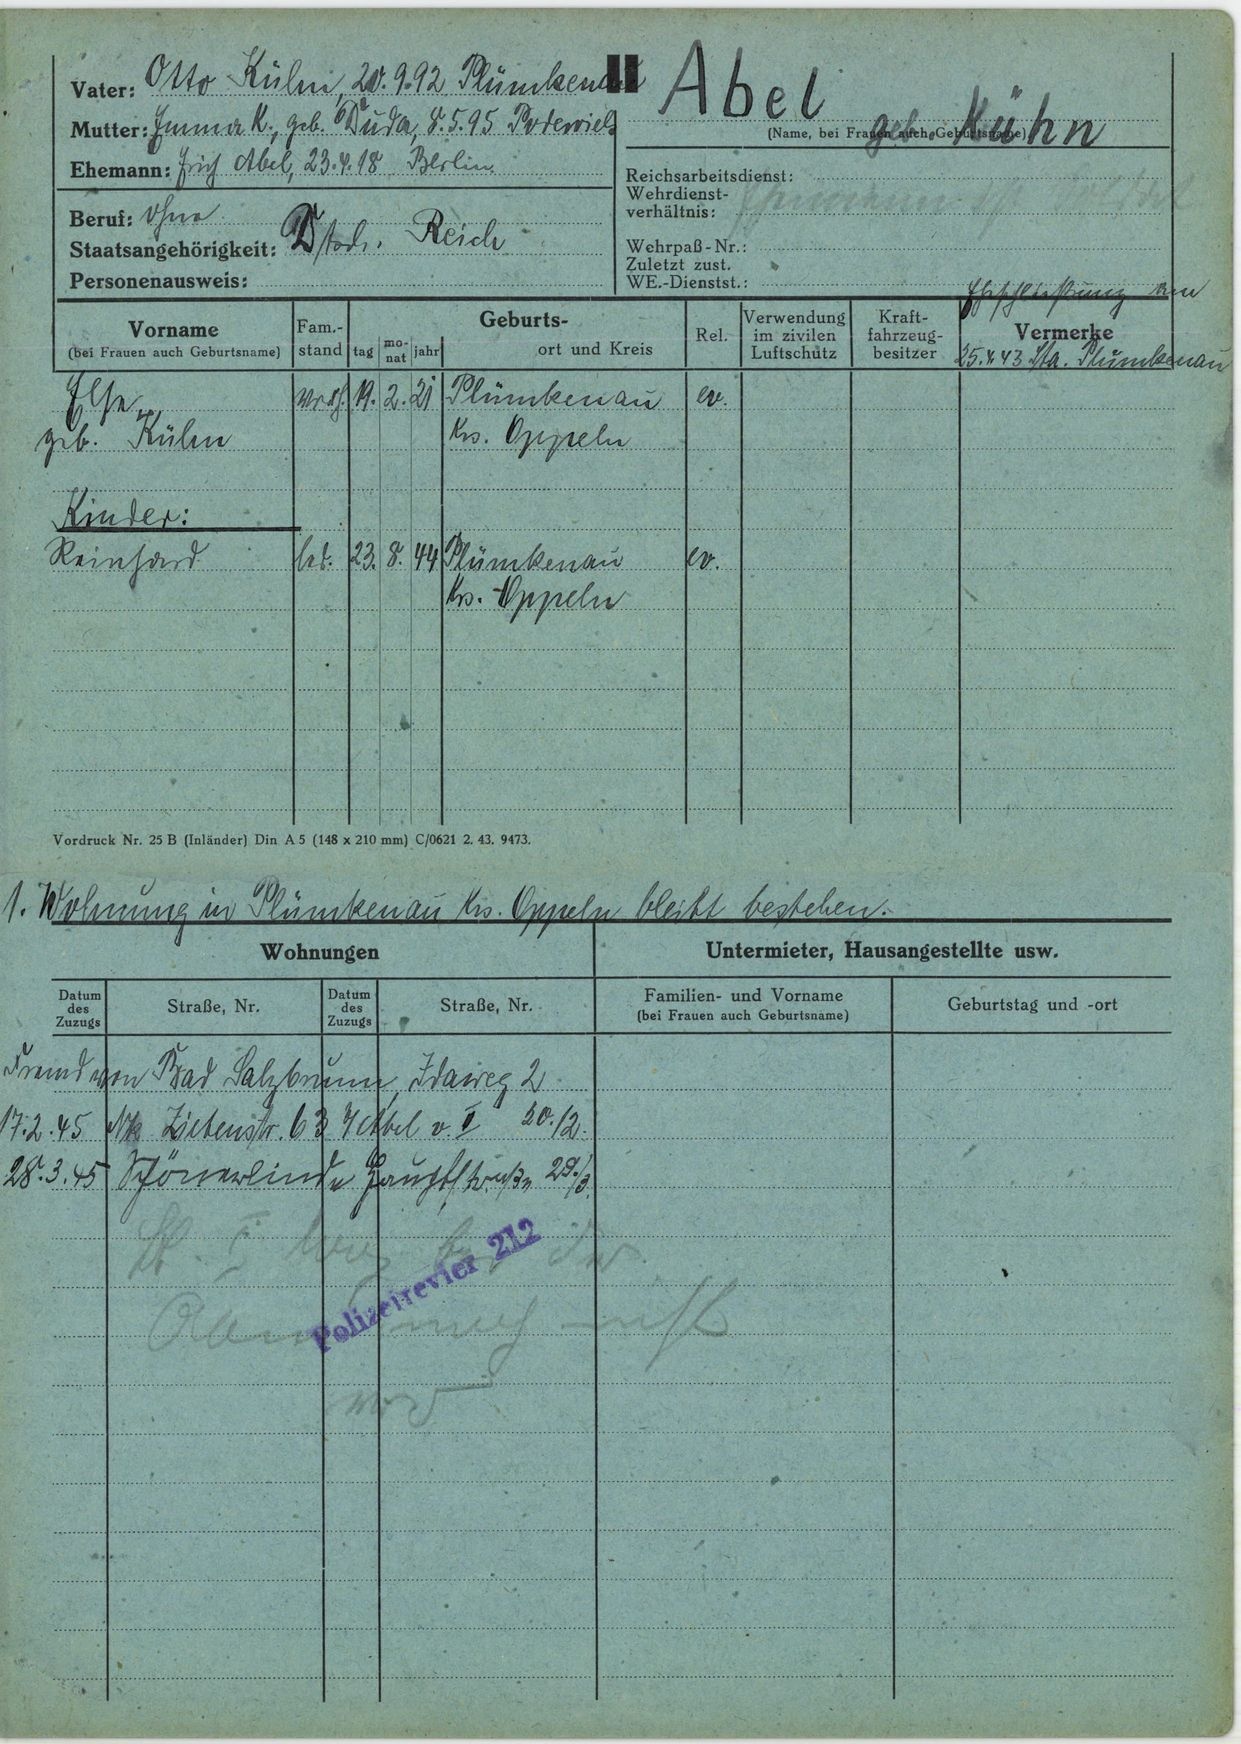
Abel geb. Kühn